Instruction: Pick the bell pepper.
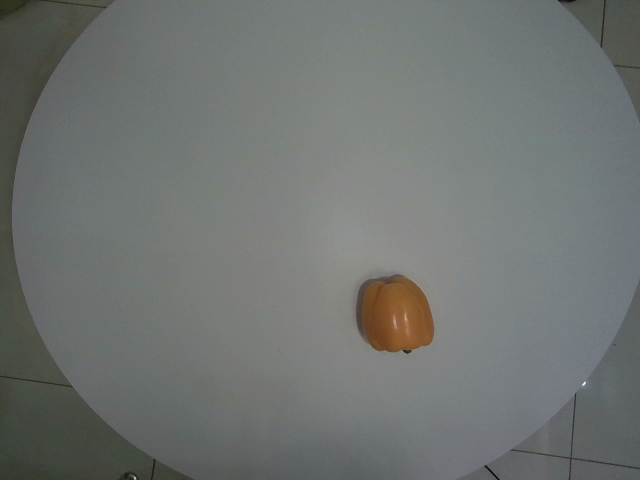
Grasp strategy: vertical